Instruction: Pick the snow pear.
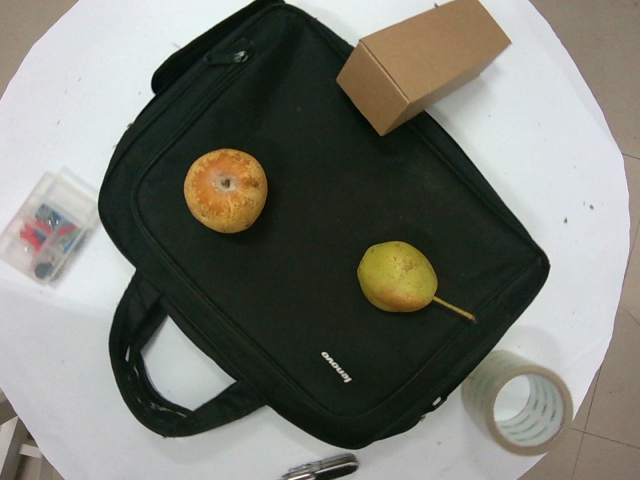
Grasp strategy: vertical